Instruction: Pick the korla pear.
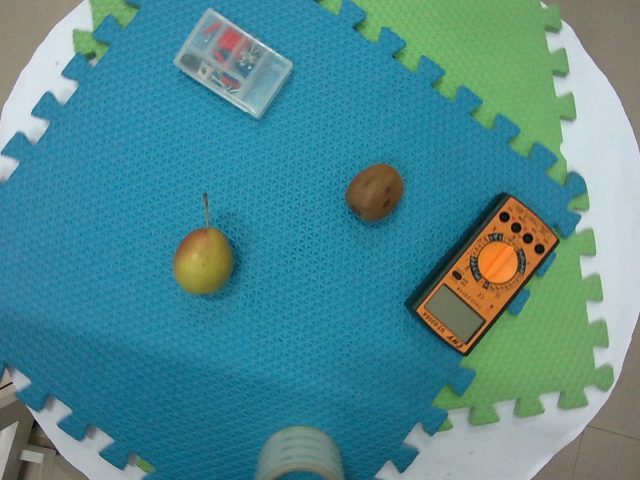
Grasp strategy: vertical